Question: What is the address or location of the property listed in the document?
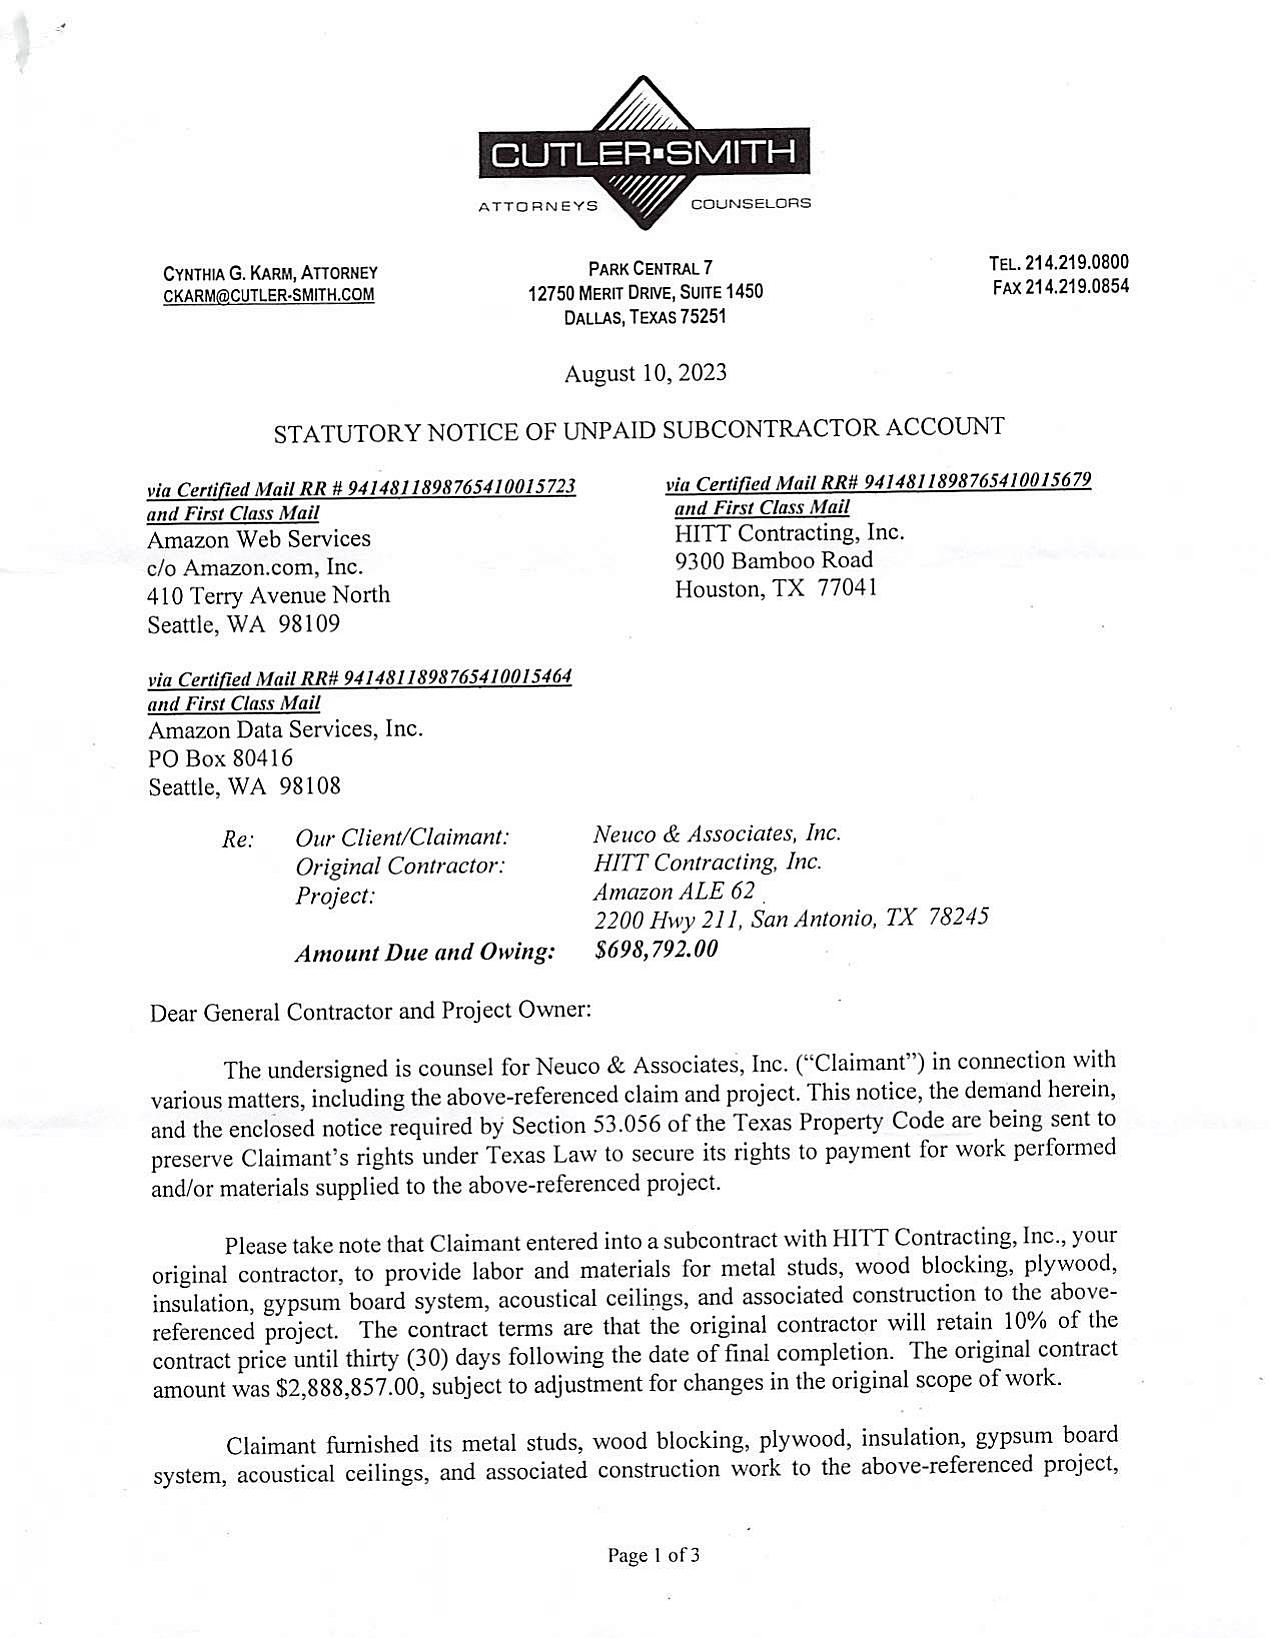
Answer: "2200 Hwy 211, San Antonio, TX 78245"